Question: What type of tax is indicated in the document, personal property or real estate?
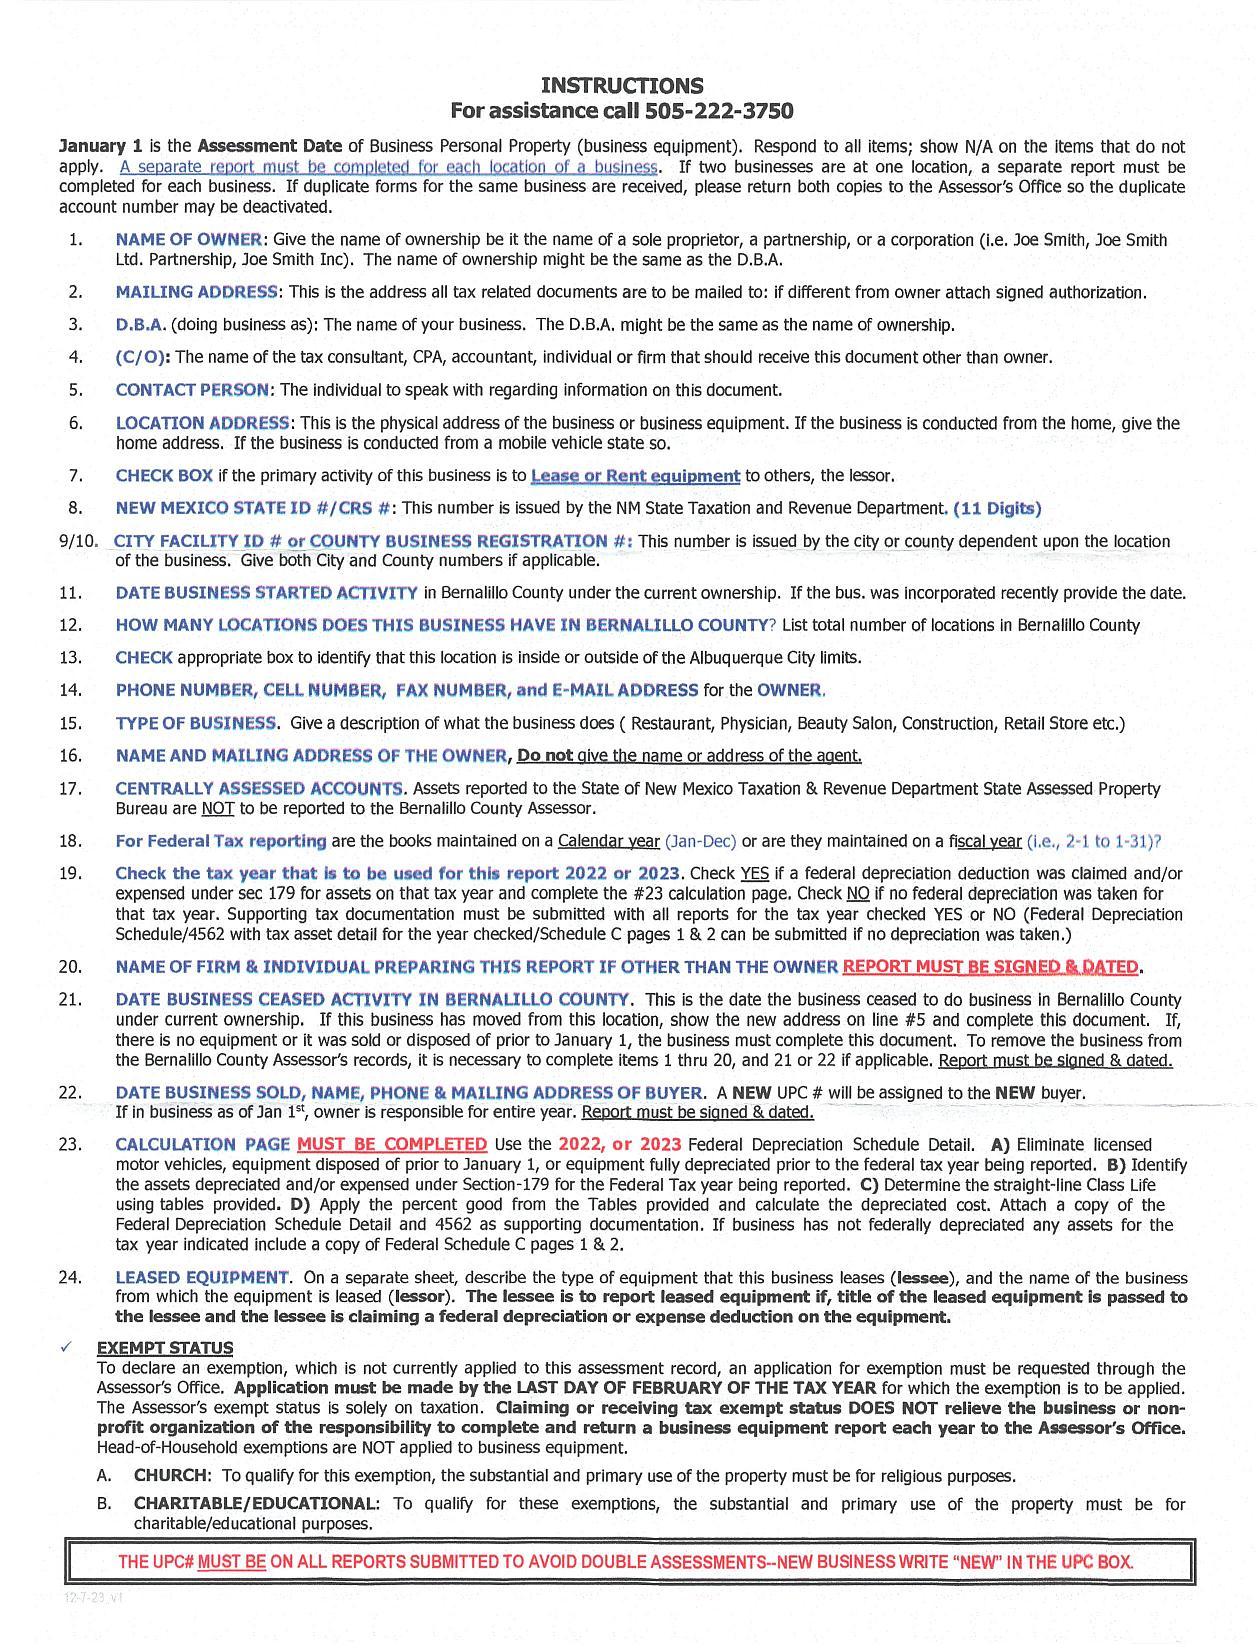
Answer: "Personal Property Tax"